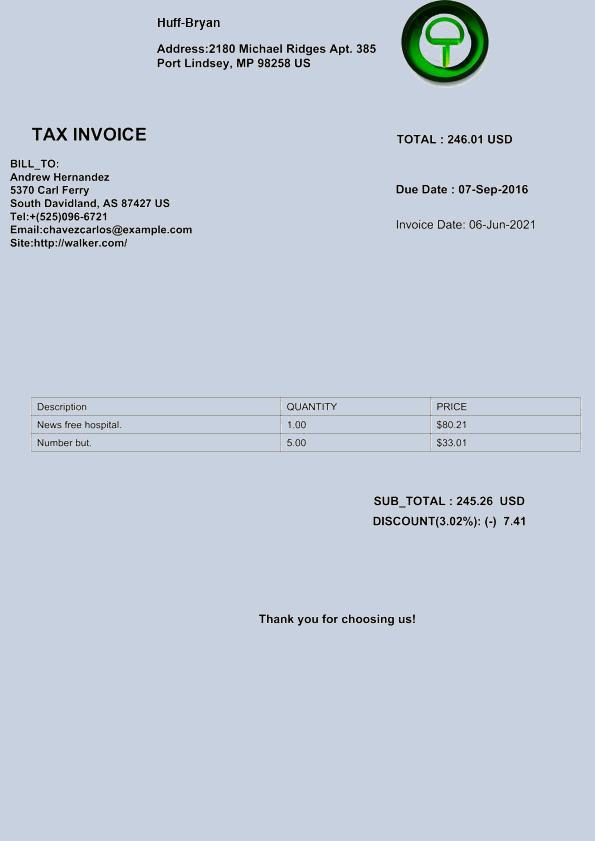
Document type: Invoice